Question: What is the filing due date as per the document?
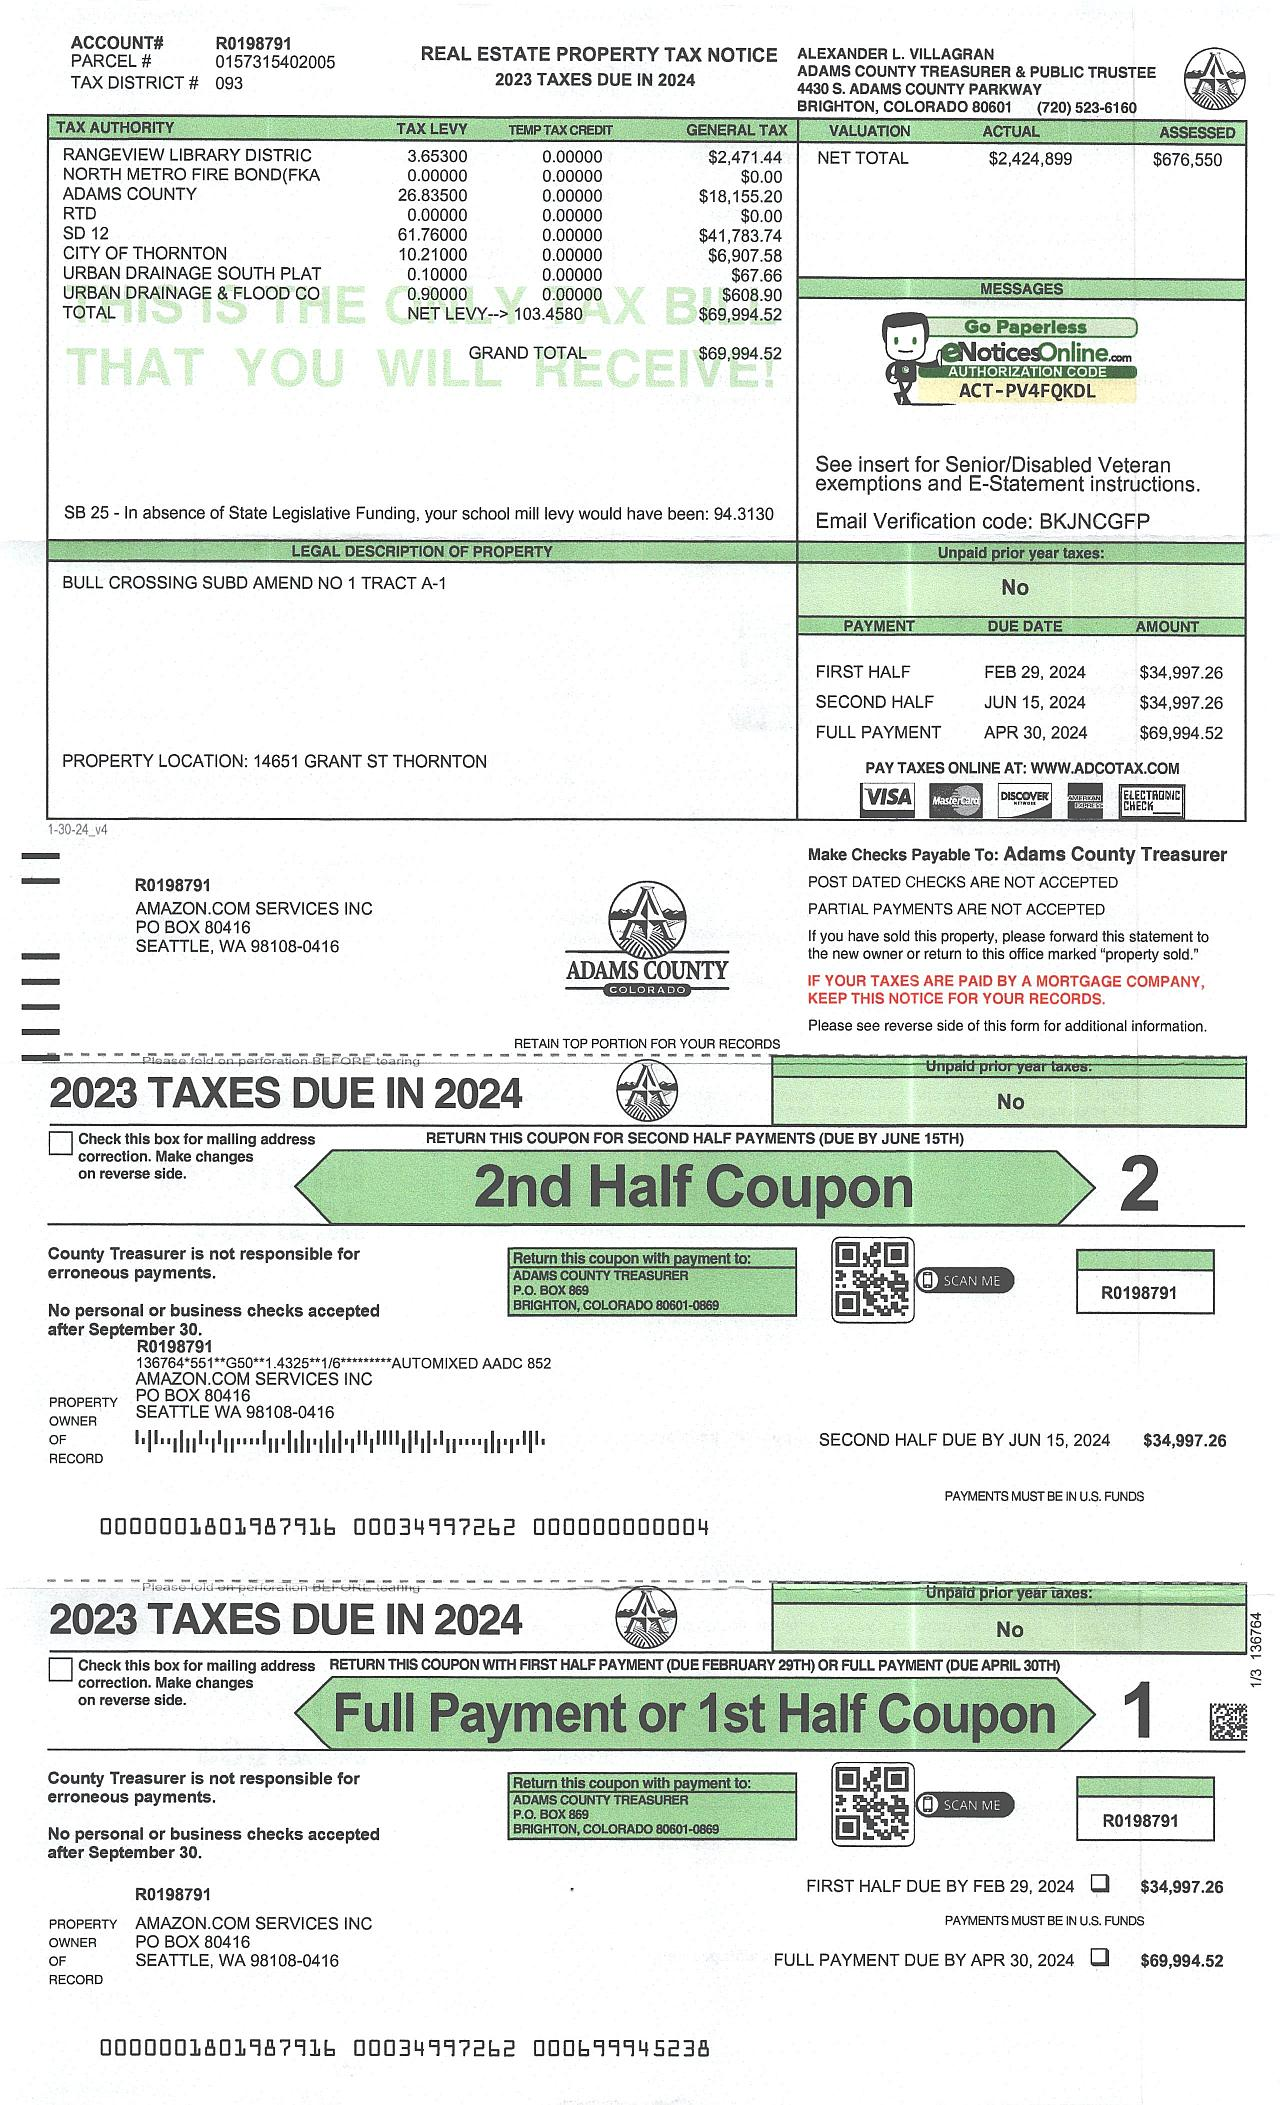
Answer: "30-Apr-24"